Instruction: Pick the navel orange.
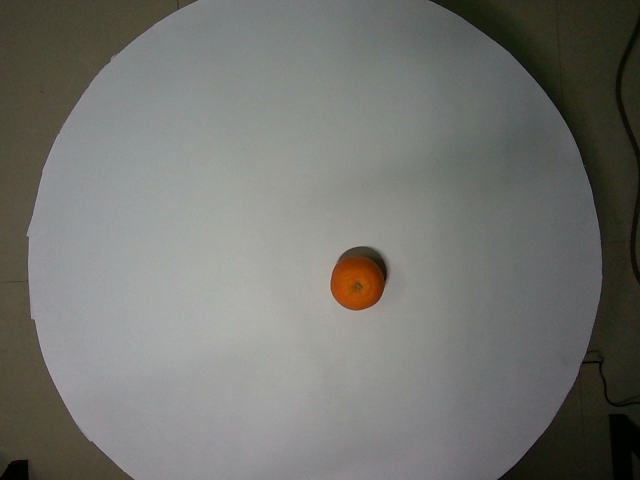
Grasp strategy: vertical